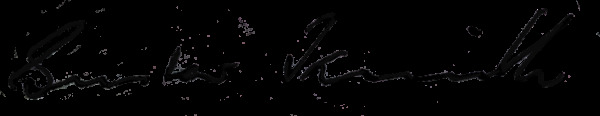
Signature of: gustav knuth